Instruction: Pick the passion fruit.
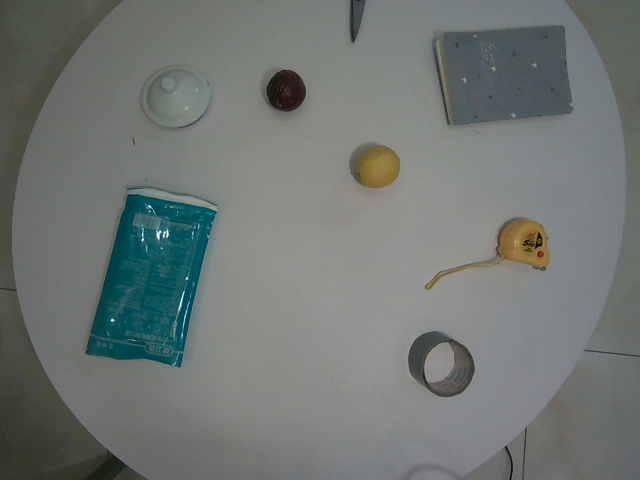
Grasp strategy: vertical